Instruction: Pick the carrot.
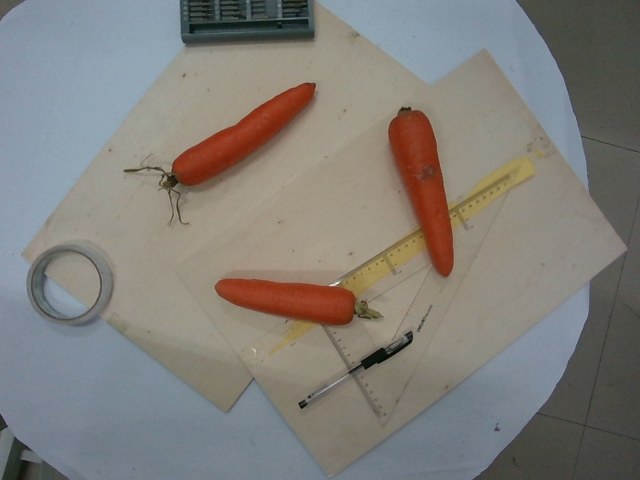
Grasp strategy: vertical